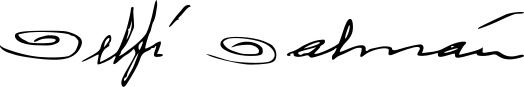
Signature of: delfí dalmau i gener